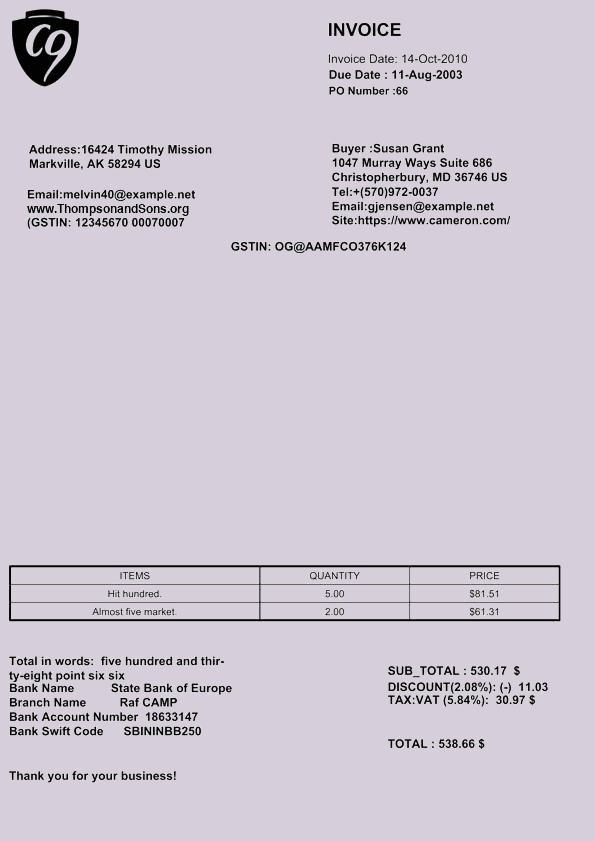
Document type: Invoice